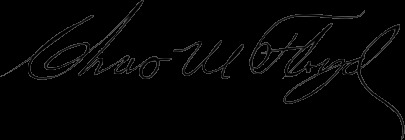
Signature of: charles m floyd